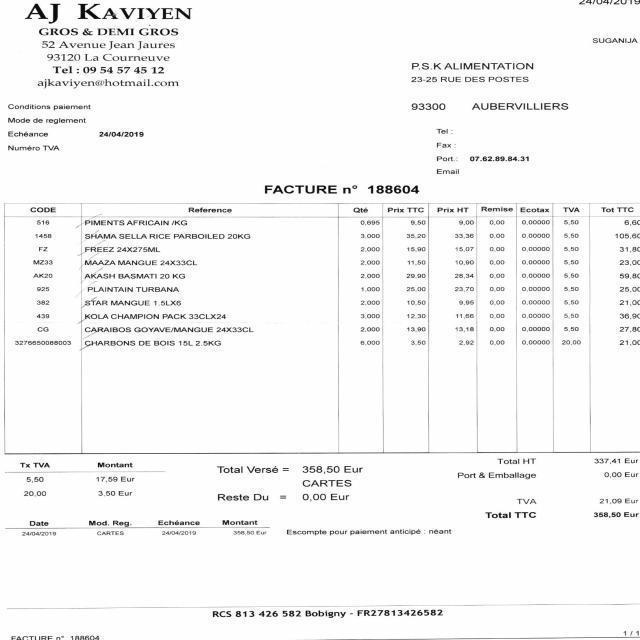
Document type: Invoice